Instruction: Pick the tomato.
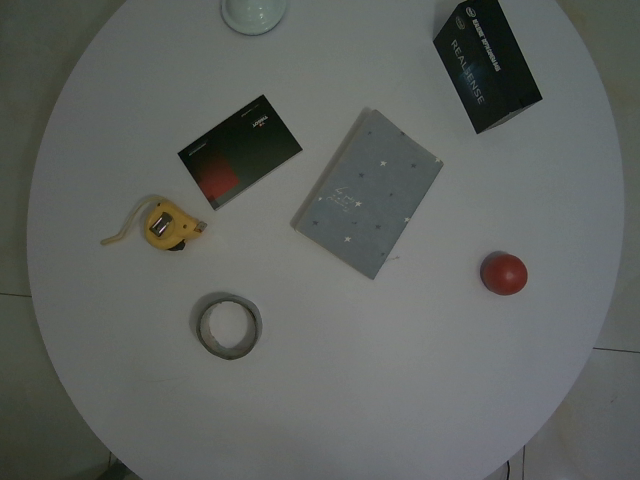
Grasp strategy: vertical